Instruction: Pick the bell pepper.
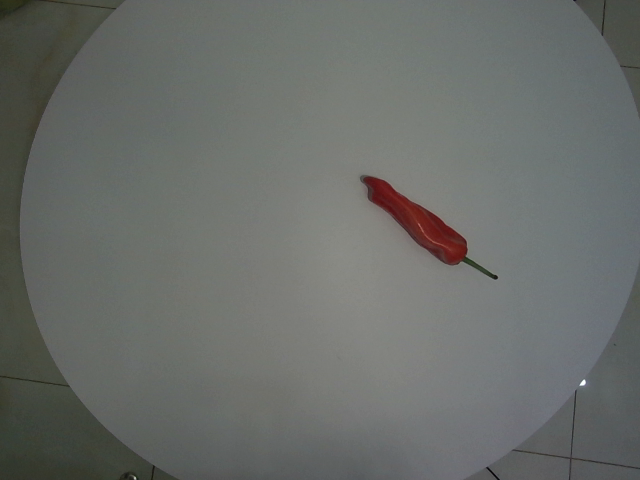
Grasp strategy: vertical